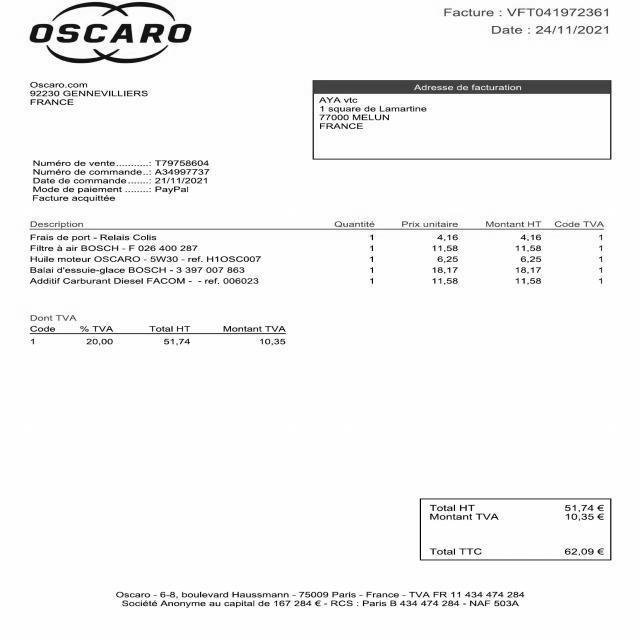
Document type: Invoice